Question: What do the imaging results show?
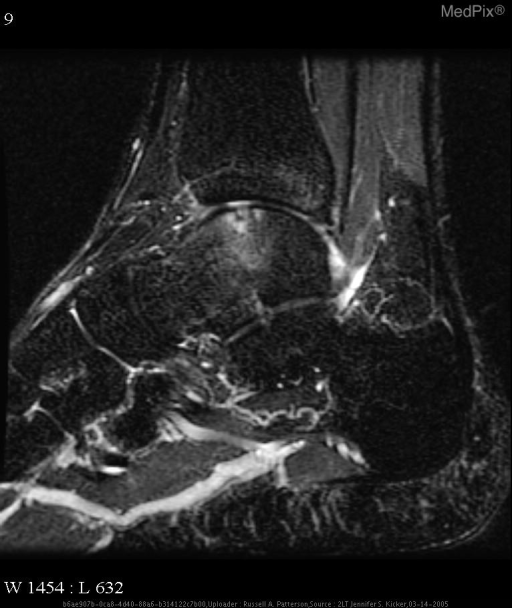
Answer: The imaging shows AP and mortise radiographs of the left ankle shows a lucency in the medial talar dome.

T1-weighted sagittal MR image of the left ankle shows a focus of low signal intensity in the talar dome.

Coronal  proton-density MR image with fat saturation and sagittal STIR MR image shows a focal high-signal-intensity  osteochondral lesion of the medial talar dome with associated edema in the talus STIR MR image shows a focal high-signal-intensity  osteochondral lesion of the anterior talar dome with associated edema in the talus..